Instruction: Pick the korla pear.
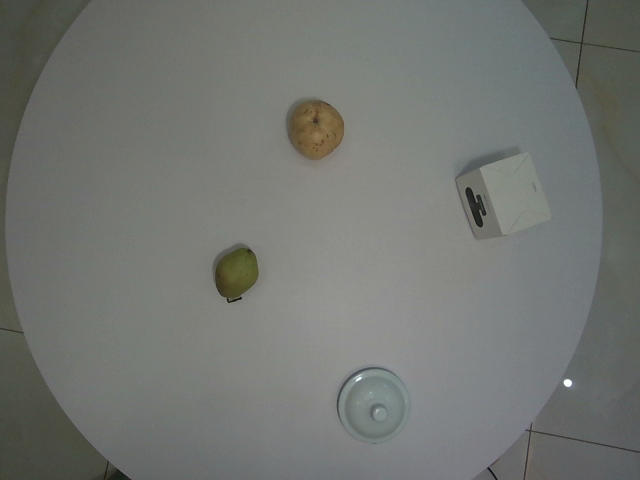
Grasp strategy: vertical